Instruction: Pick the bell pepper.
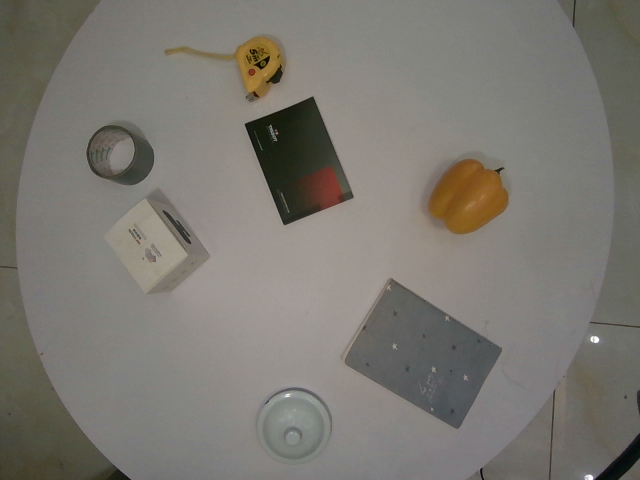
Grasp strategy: vertical